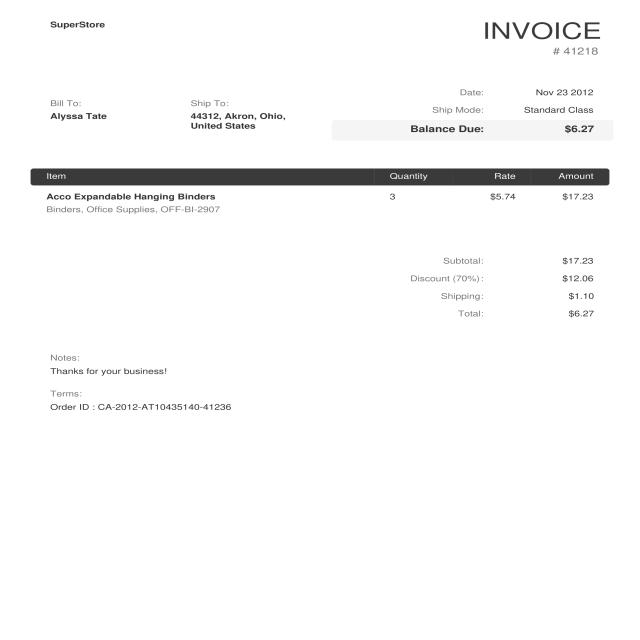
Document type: Invoice